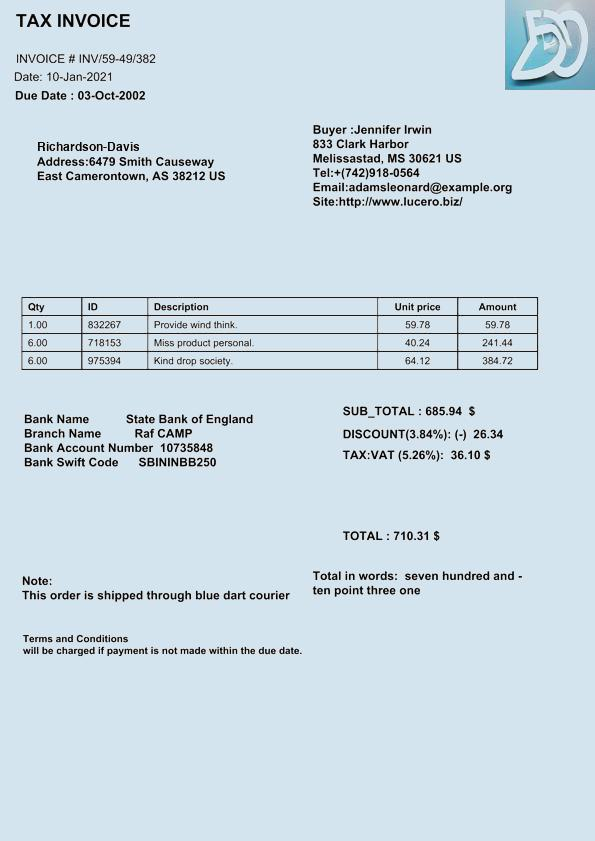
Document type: Invoice